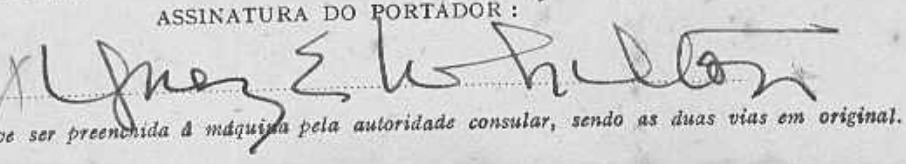
Signature of: ynez yna whilton winblad